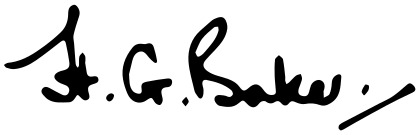
Signature of: herbert g baker